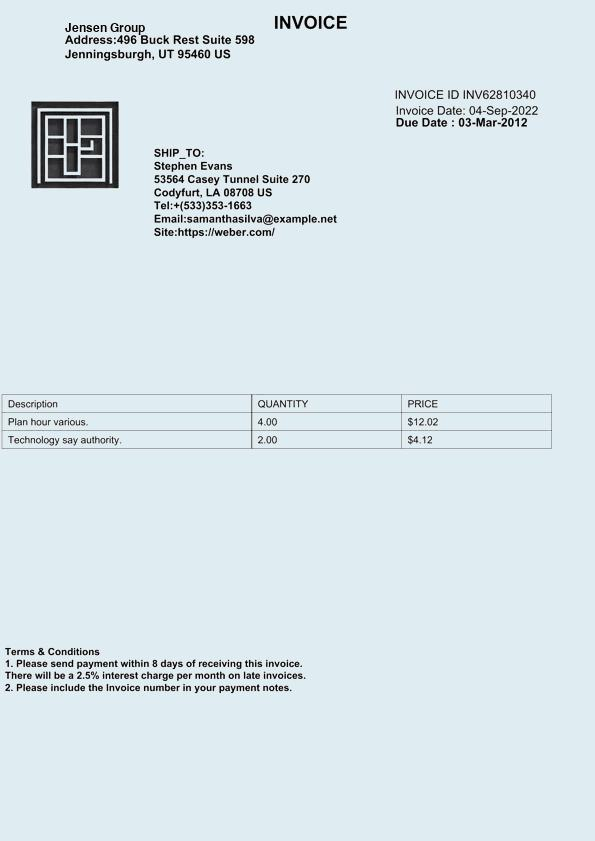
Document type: Invoice